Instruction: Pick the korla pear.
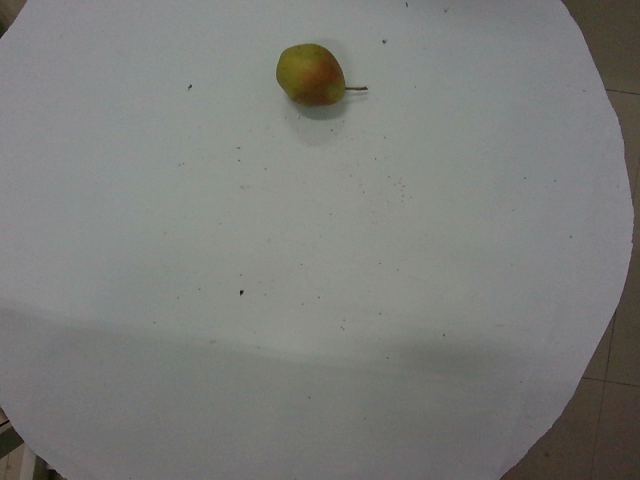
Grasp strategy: vertical